Question: What is the suspected problem?
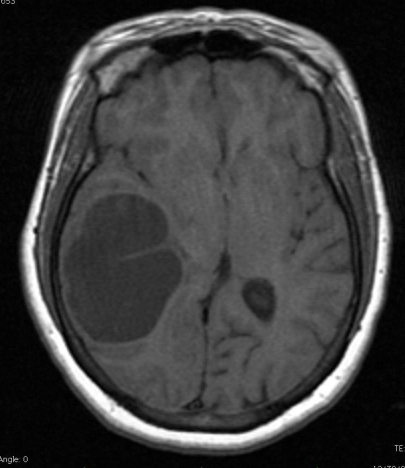
Answer: The findings suggest Bilobed "cystic" appearing right hemispheric mass, with a thin peripheral rim of enhancement.. Bilobed "cystic" appearing right hemispheric mass, with a thin peripheral rim of enhancement.. The patient might have a history of 52 yo woman presented with headaches and mental status changes. Hx of L breast SCCa three years ago treated at that time with lumpectomy & chemoradiotherapy..